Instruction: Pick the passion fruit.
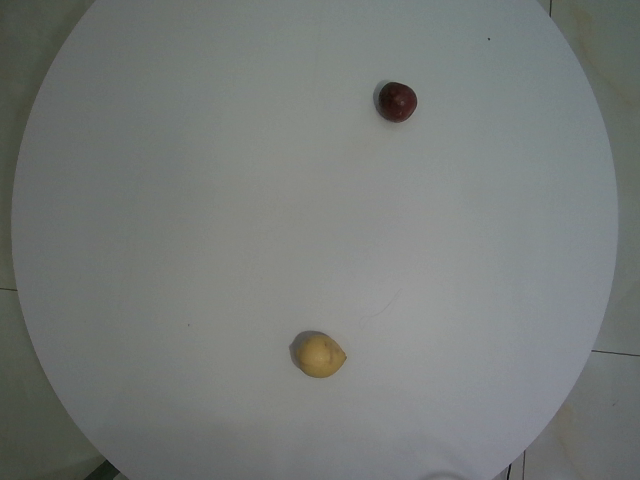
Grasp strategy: vertical